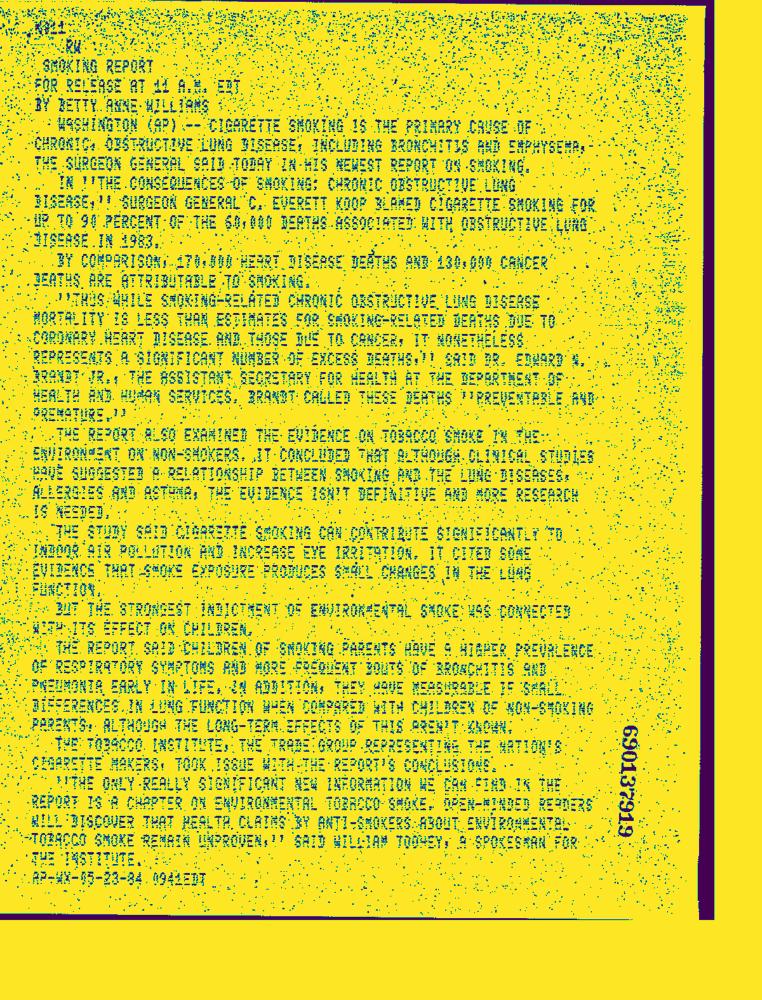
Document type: News-Article